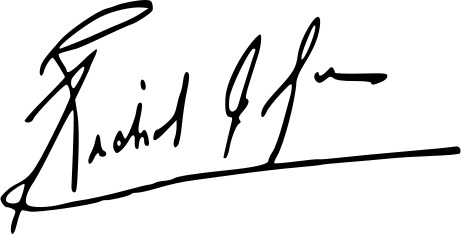
Signature of: richard gordon